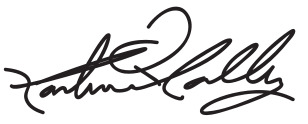
Signature of: martin o malley